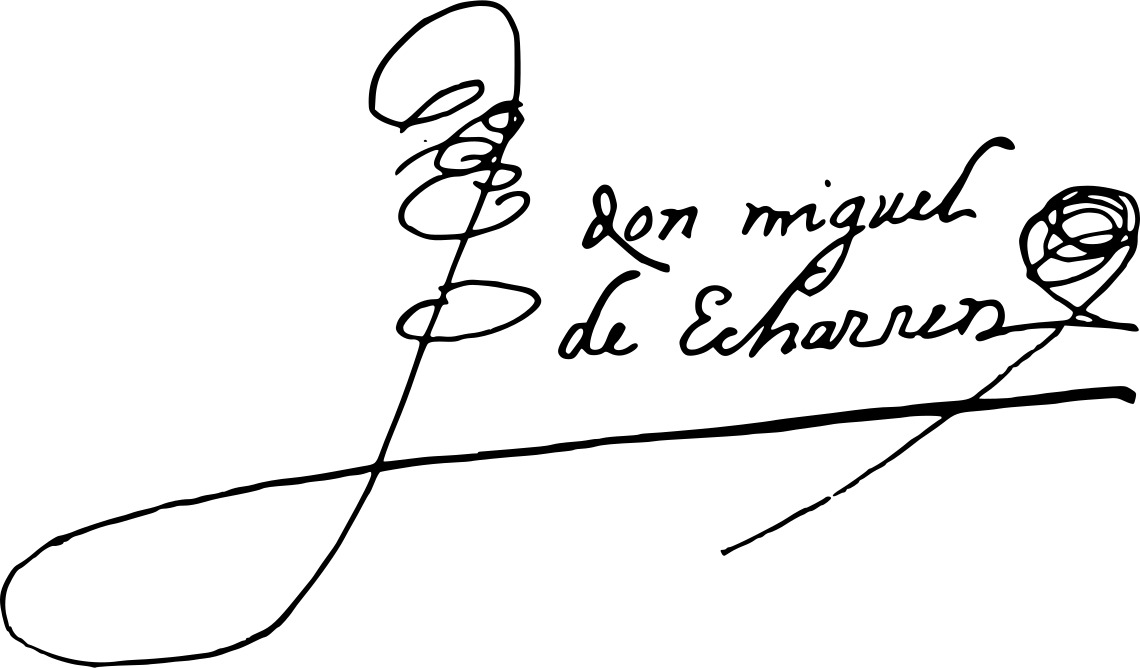
Signature of: michael navarrus